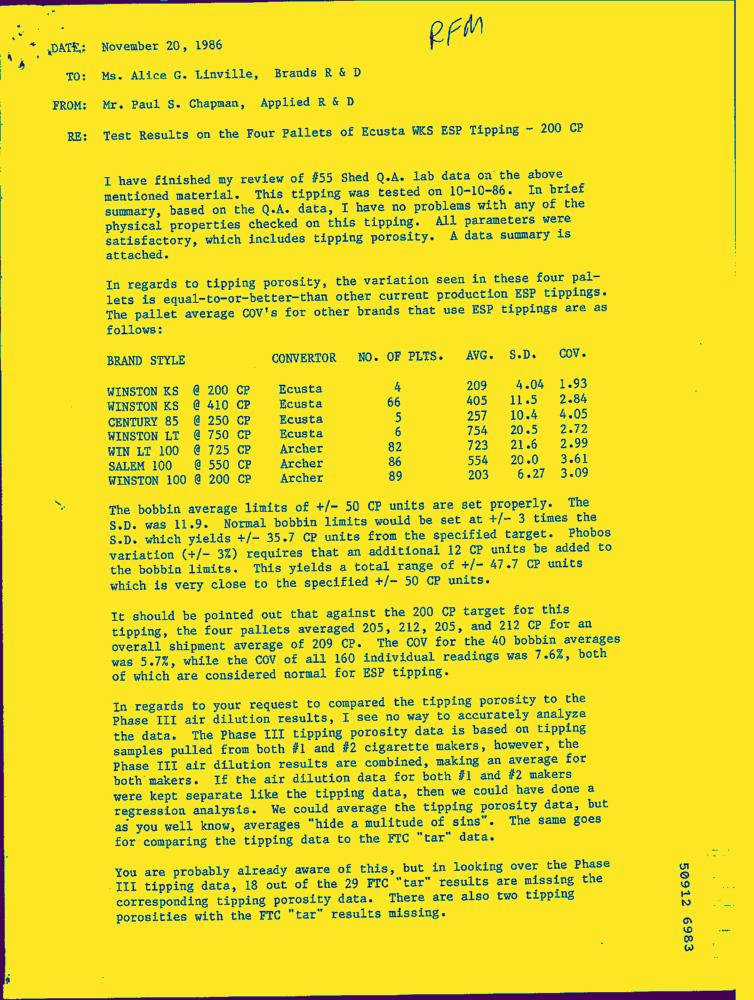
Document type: Letter-Doc